Question: How does the patient history play a role?
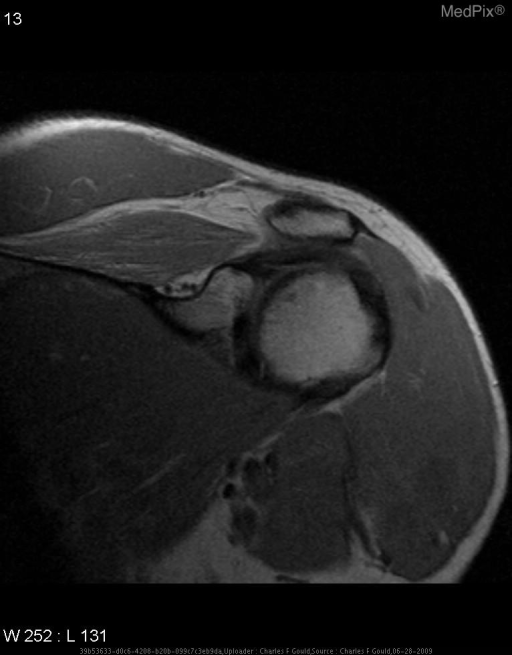
Answer: The patient's history of 33 y.o. man with right shoulder pain and decreased range of motion.  No history of trauma or overuse. is key in understanding the case.